Question: What is the filing due date as per the document?
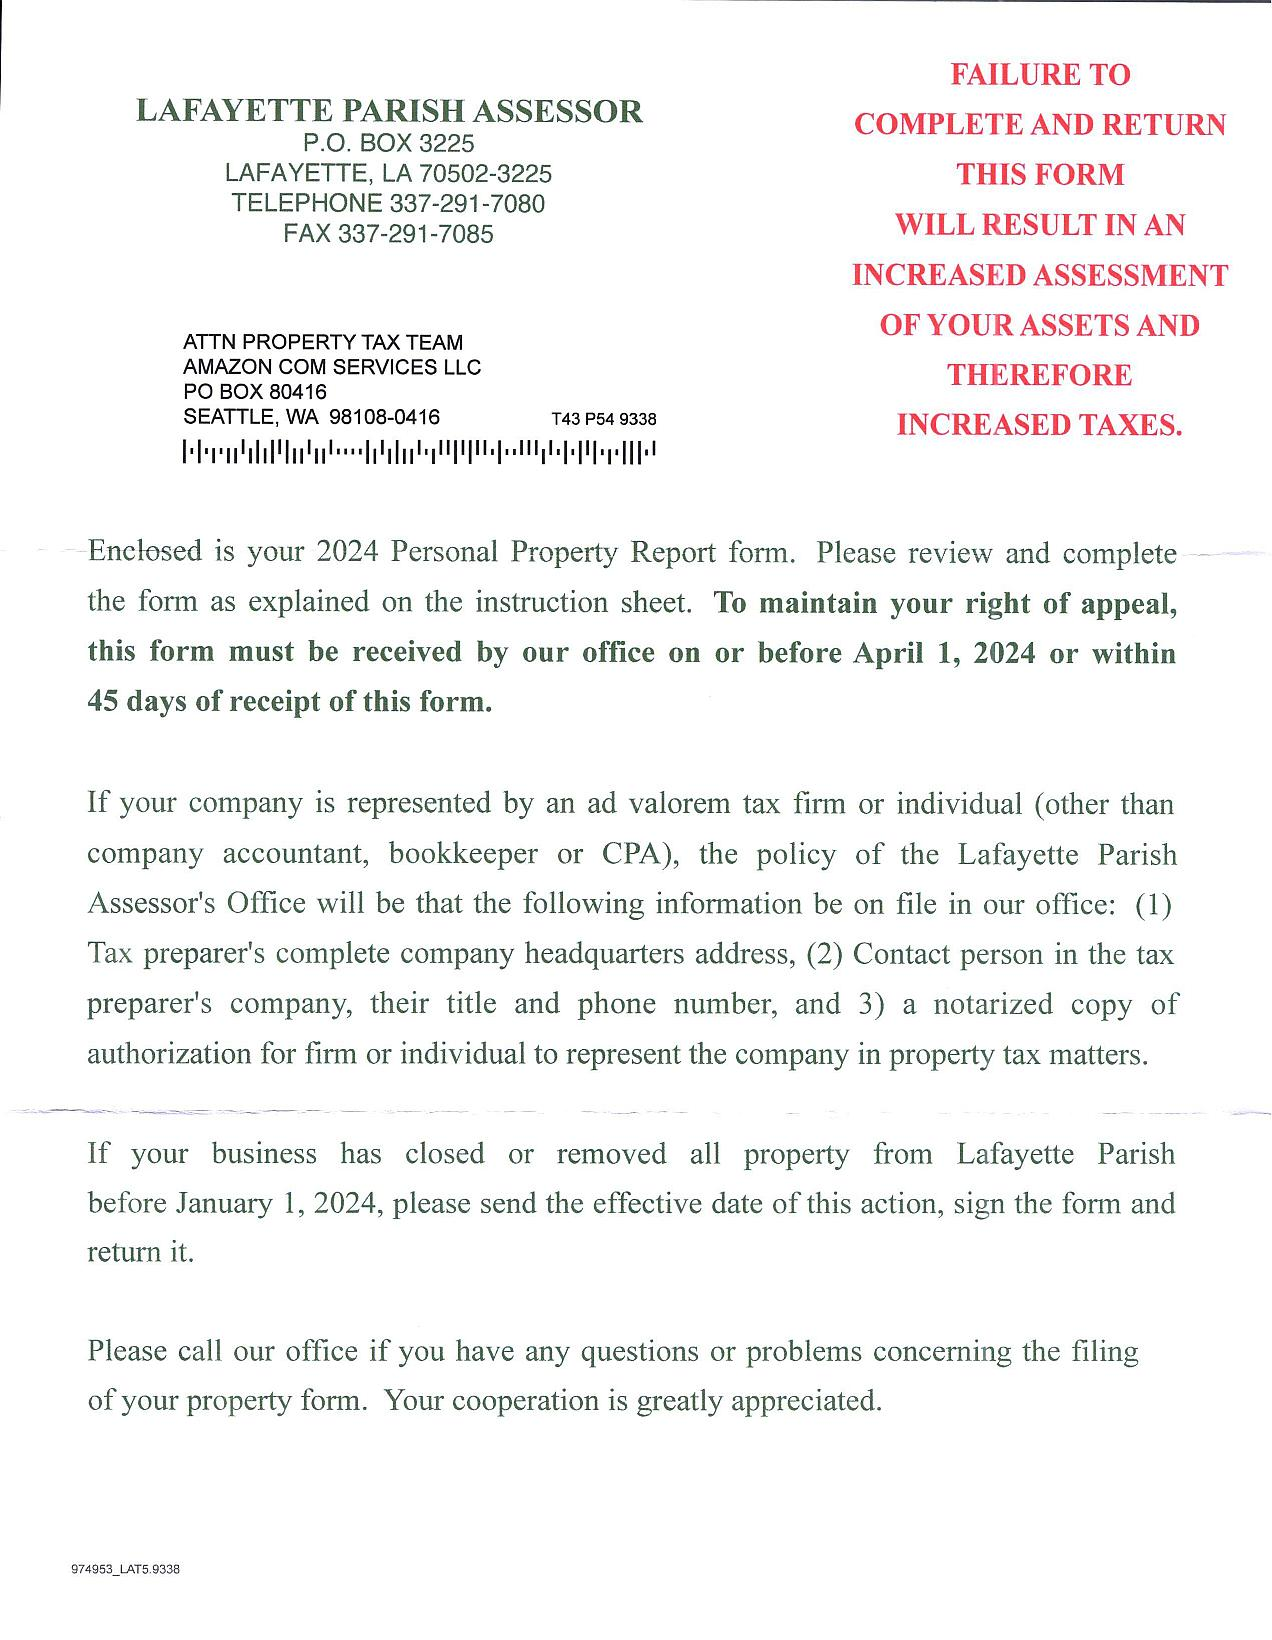
Answer: "1-Apr-24"